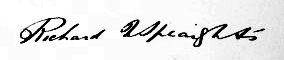
Signature of: q19999752